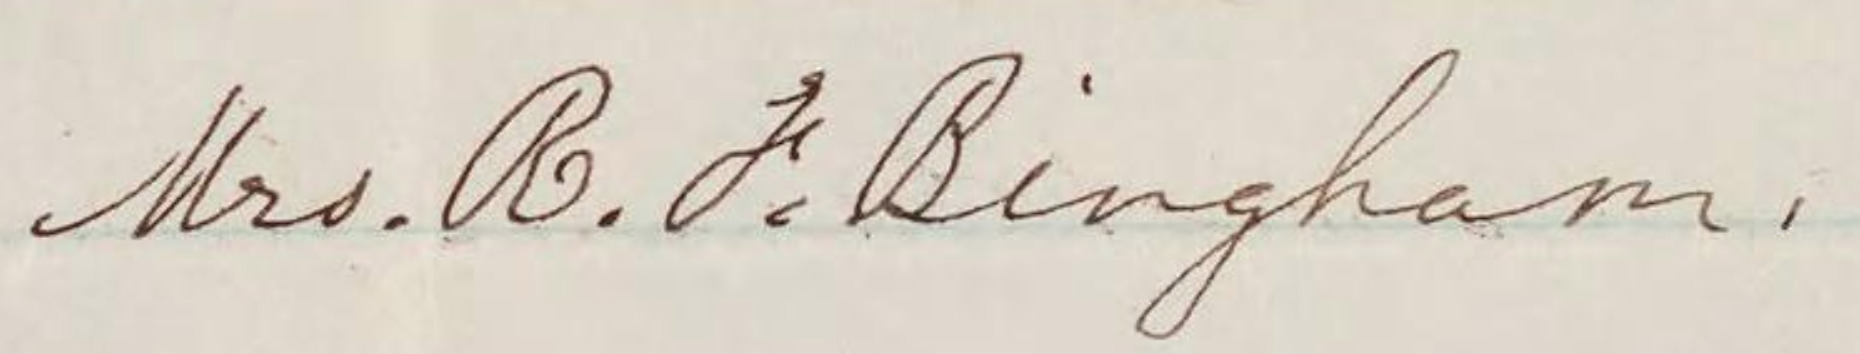
Signature of: caroline bingham